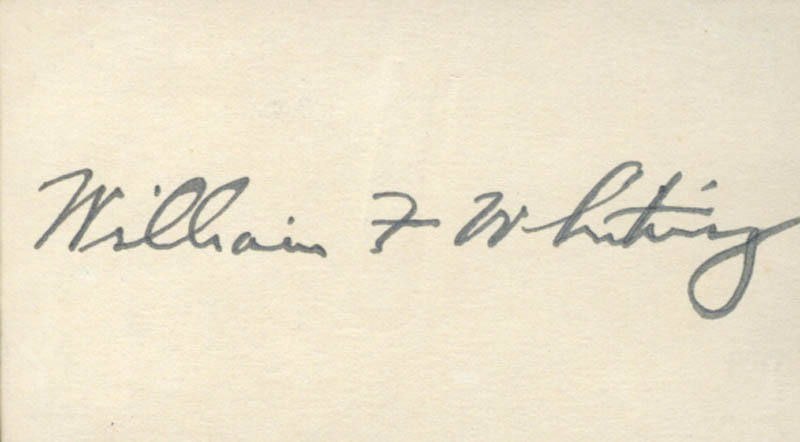
Signature of: william fairfield whiting